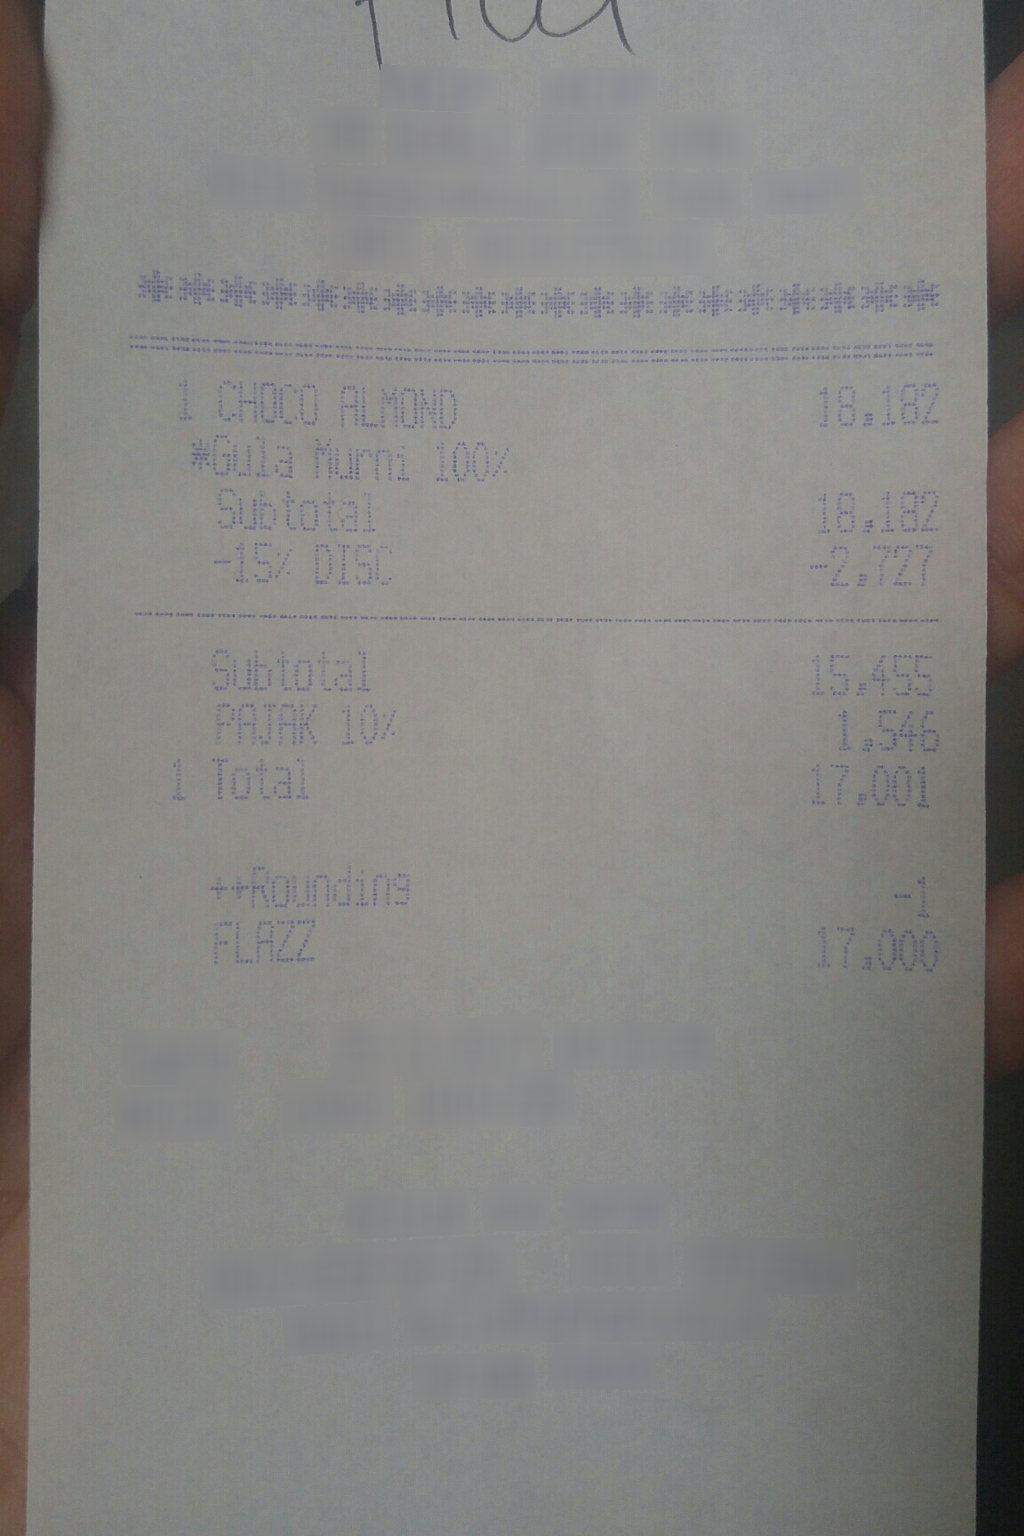
Extraction:
receipt: line_items: name: CHOCO ALMOND
price: 18,182
qty: 1
name: *Gula Murni 100%
subtotal: 18,182
tax: 1,546
total: 17,001